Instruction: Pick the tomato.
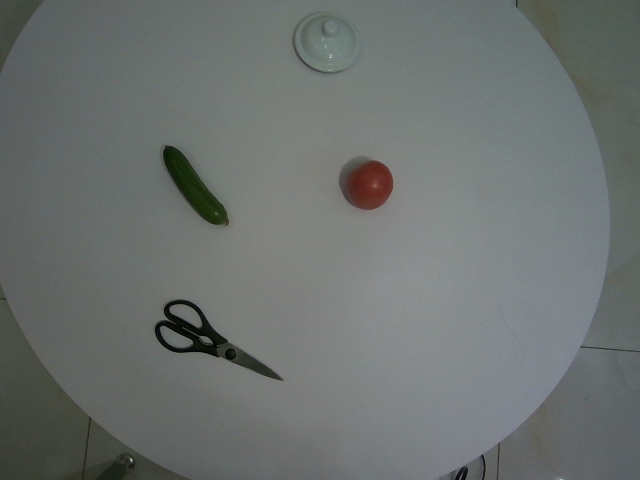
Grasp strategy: vertical